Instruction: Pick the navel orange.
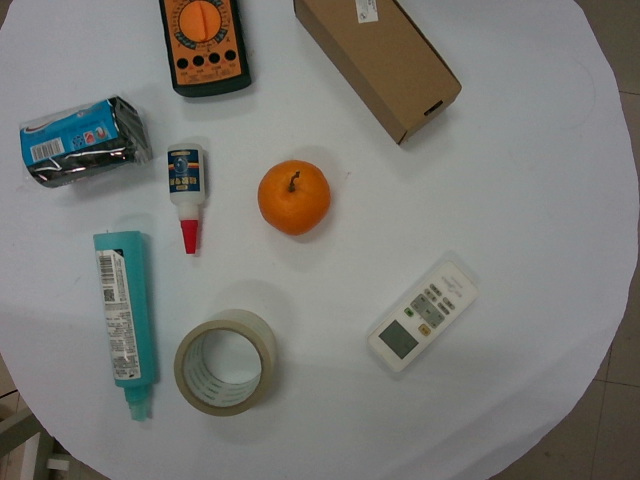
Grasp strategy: vertical